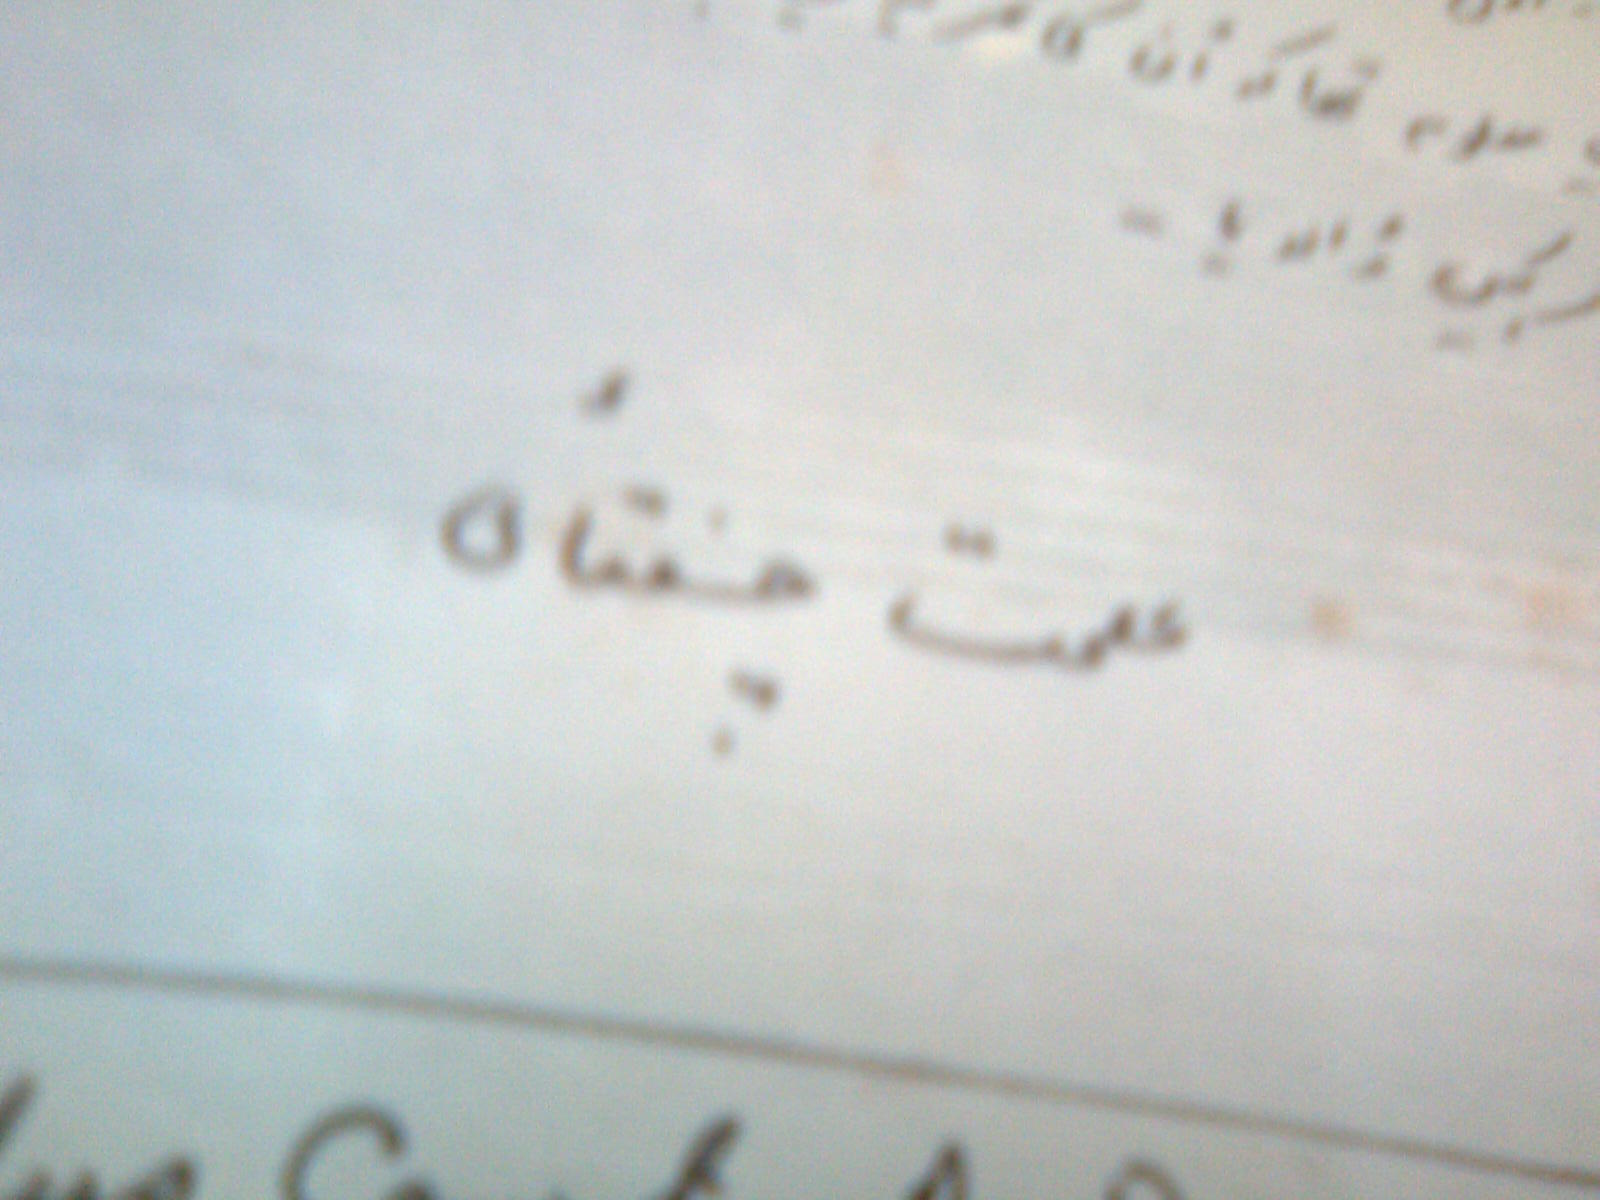
Signature of: ismat chughtai